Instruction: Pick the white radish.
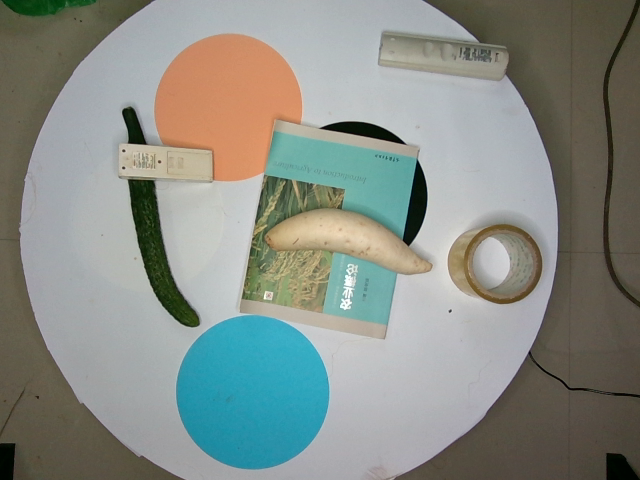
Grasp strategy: vertical